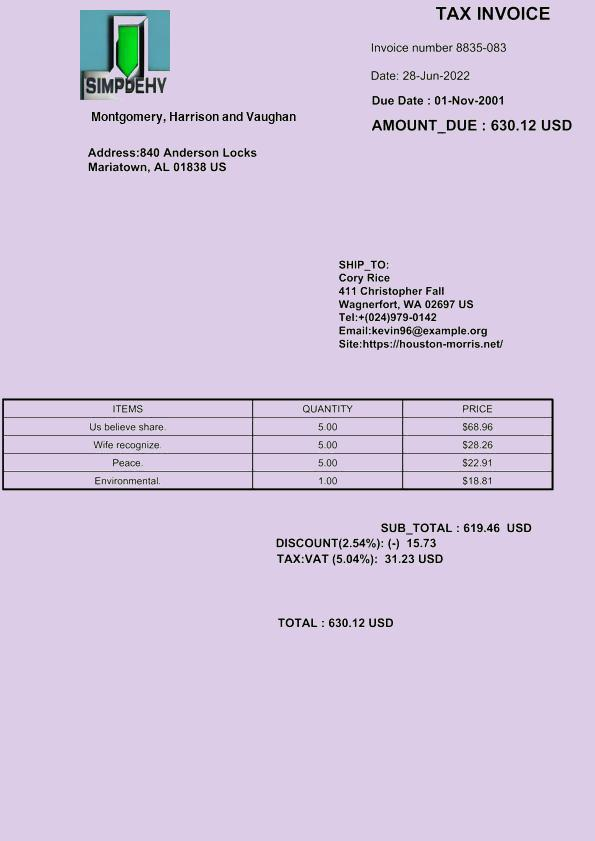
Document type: Invoice